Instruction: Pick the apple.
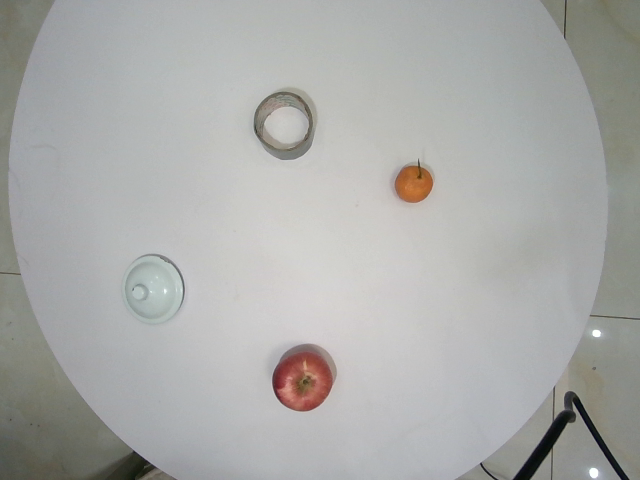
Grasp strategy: vertical